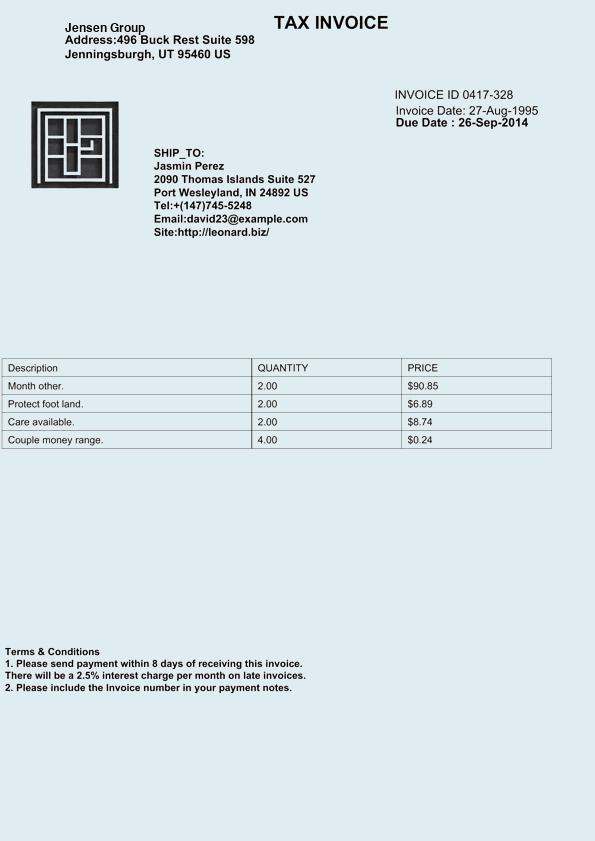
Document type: Invoice